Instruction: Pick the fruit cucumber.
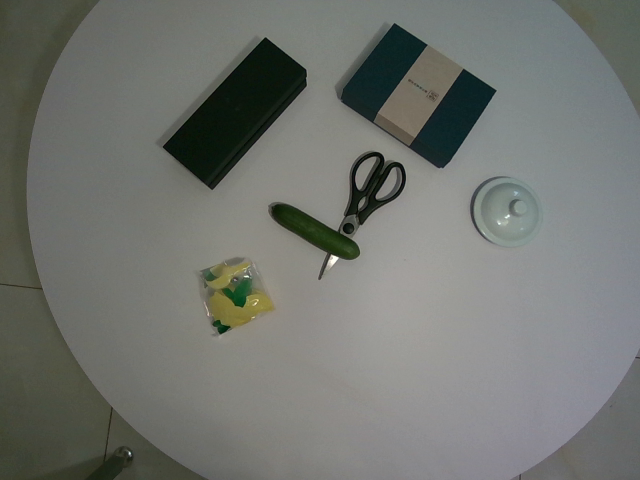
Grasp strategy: vertical